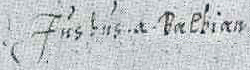
Signature of: joost balbian